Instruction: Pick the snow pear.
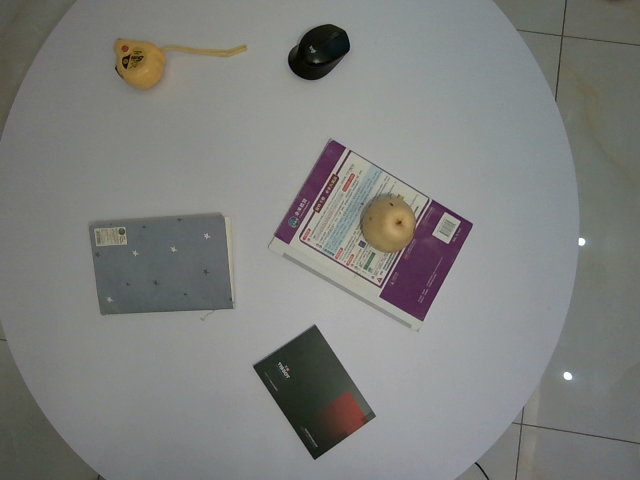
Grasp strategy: vertical